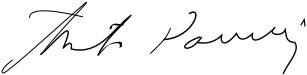
Signature of: ante pavelić